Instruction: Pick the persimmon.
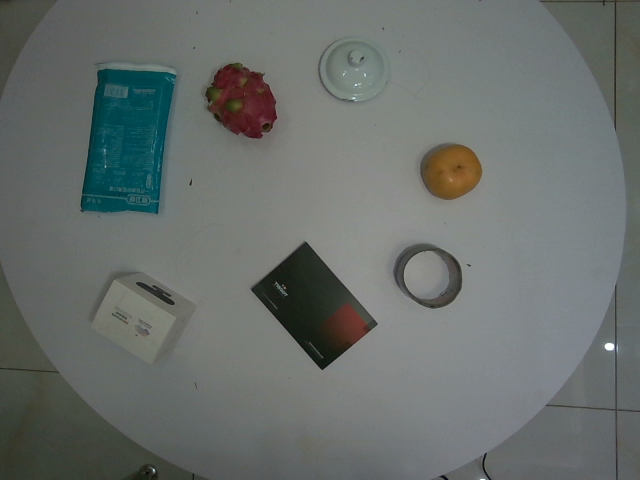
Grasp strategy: vertical